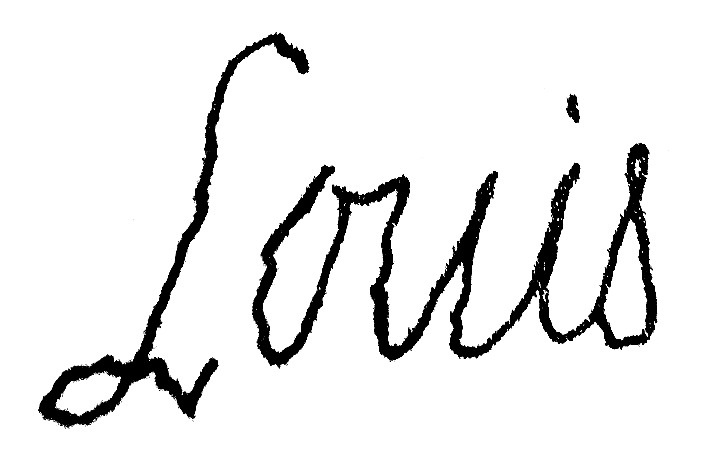
Signature of: louis xviii of france